Question: What might the diagnosis be?
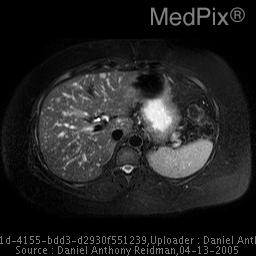
Answer: The possible diagnosis includes Numerous hepatic cysts
Polycystic liver disease
Hepatic microabscesses
Multiple metastases
Choledochal cyst 4-5.